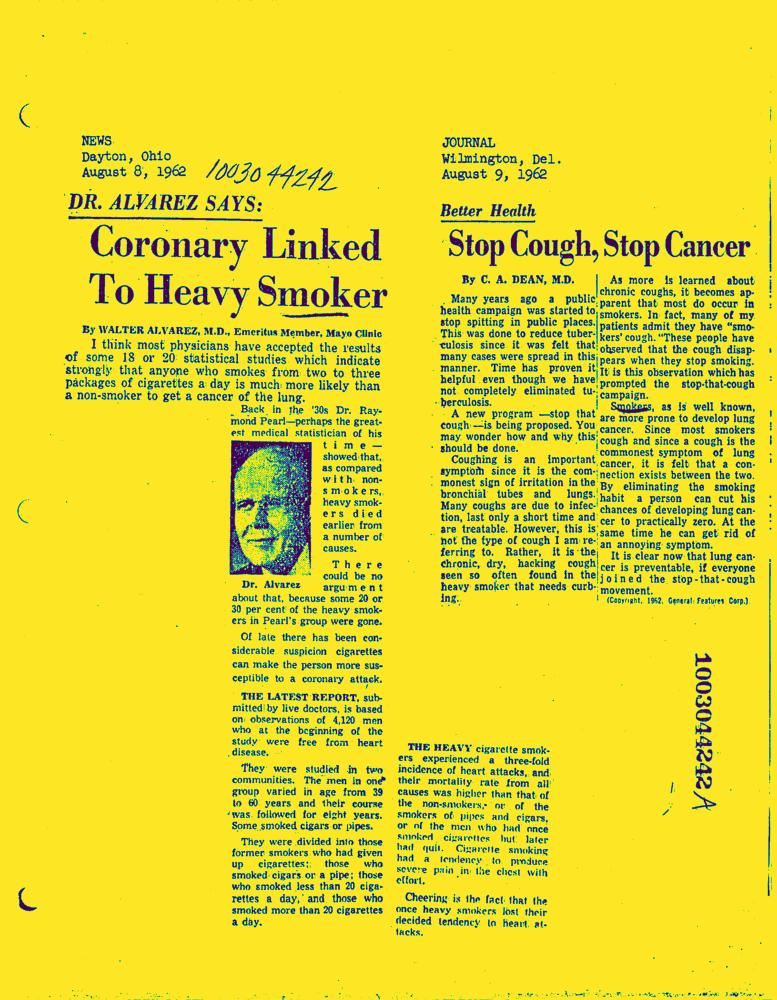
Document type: News-Article